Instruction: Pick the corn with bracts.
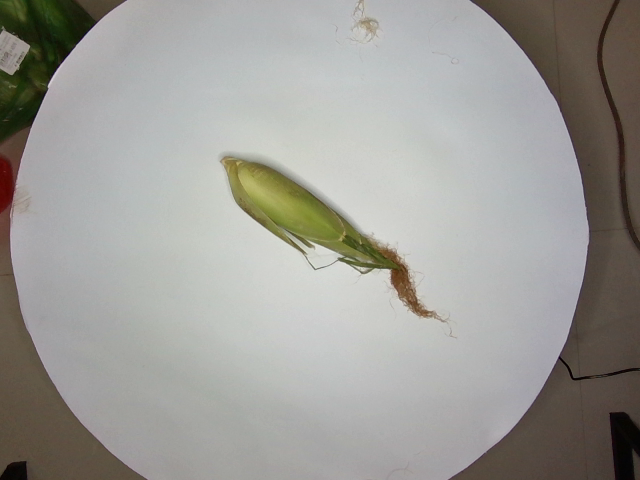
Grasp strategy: vertical